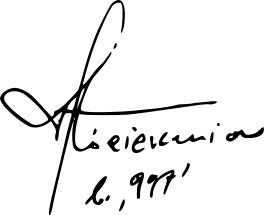
Signature of: jan płócienniczak